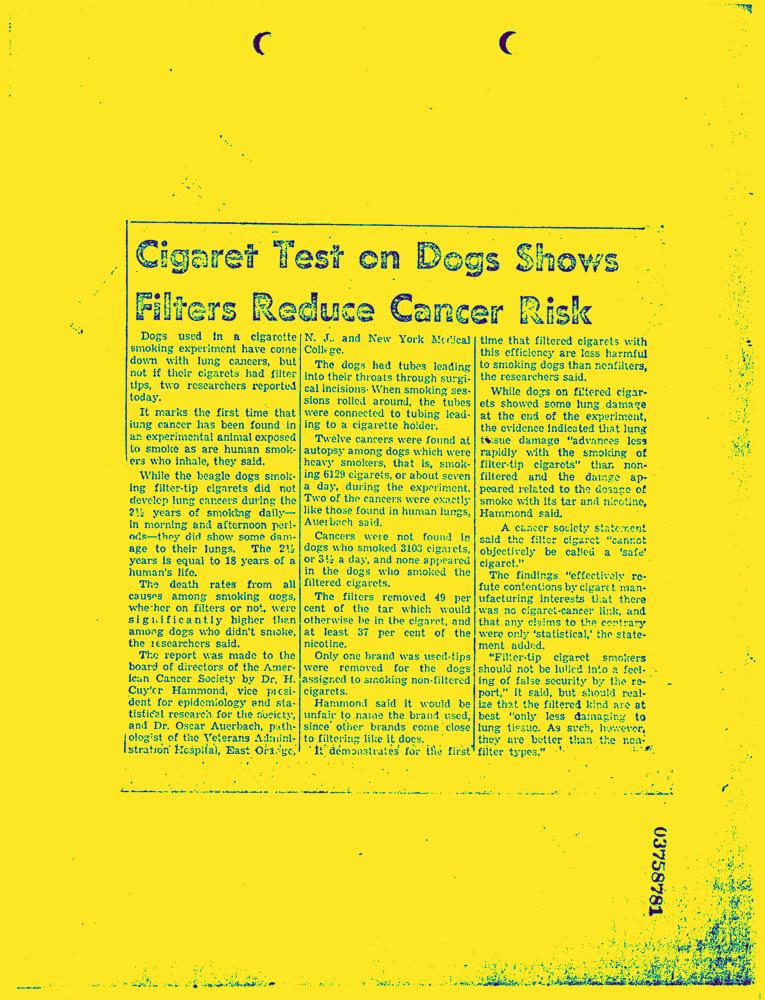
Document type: News-Article